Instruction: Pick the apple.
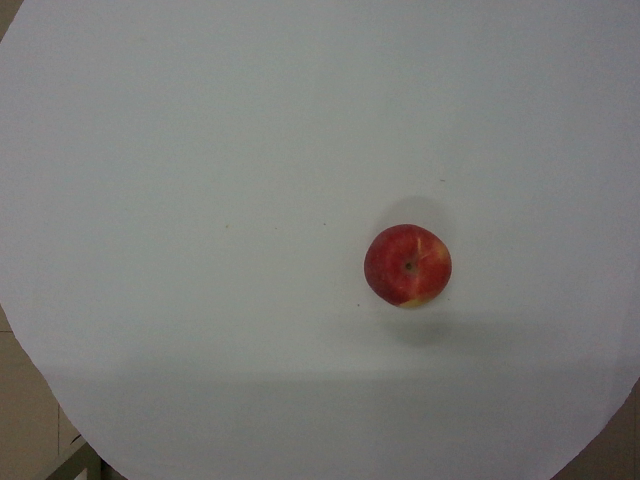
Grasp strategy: vertical